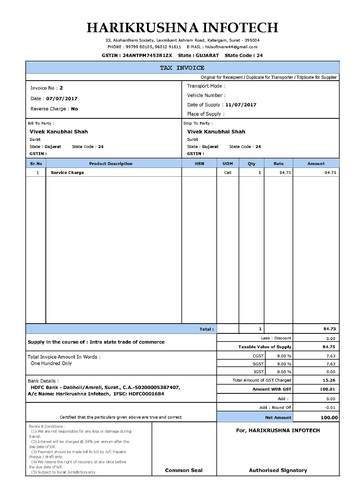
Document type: Invoice